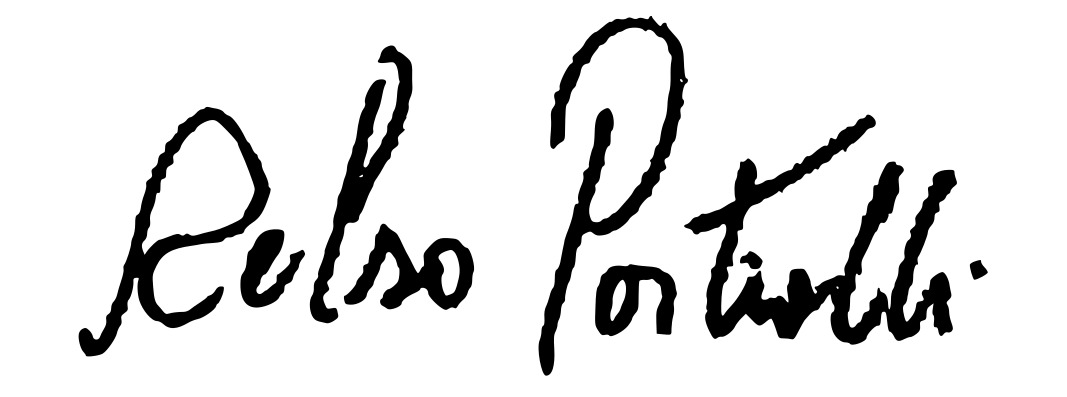
Signature of: celso portiolli